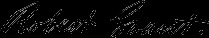
Signature of: robert grant